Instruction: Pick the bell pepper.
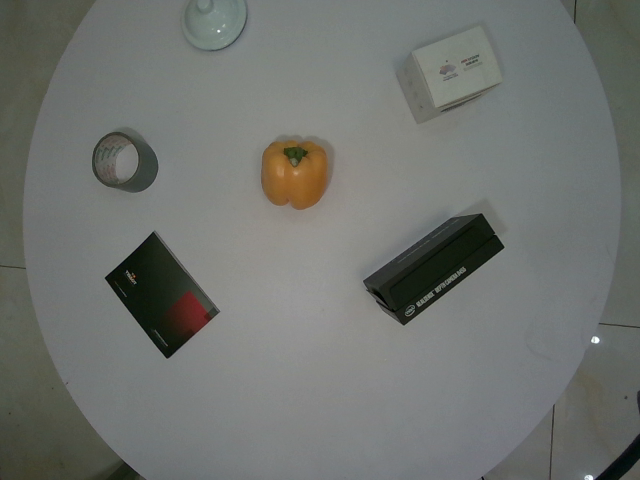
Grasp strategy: vertical